Question: What is the potential diagnosis?
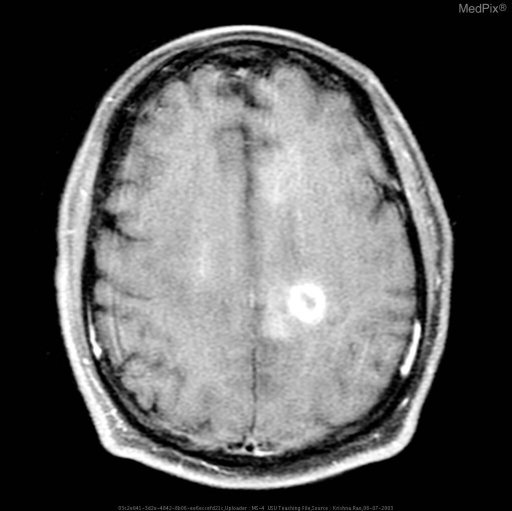
Answer: The possible diagnosis includes Lymphoma, Glioblastoma multiforme, tumefactive multiple sclerosis, toxoplasmosis, neurocystercercosis, cryptococcus.